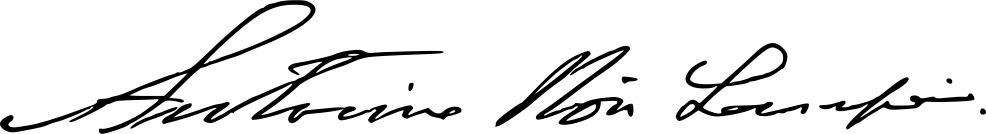
Signature of: antónio rodrigues sampaio